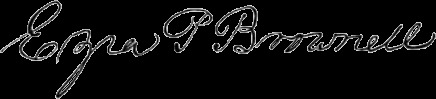
Signature of: ezra plummer brownell